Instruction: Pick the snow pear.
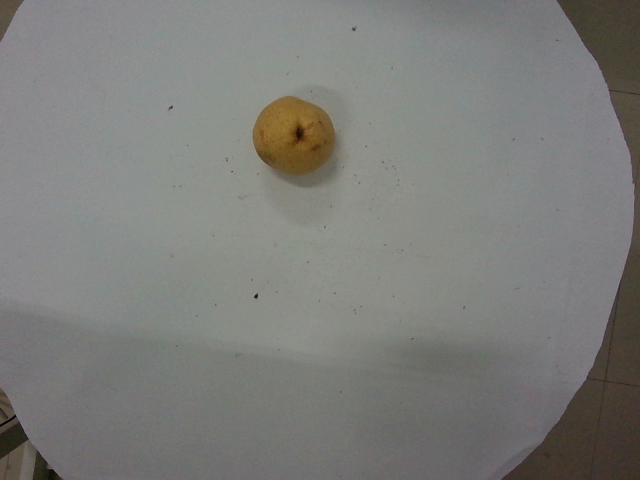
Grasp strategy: vertical